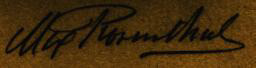
Signature of: max rosenthal 1